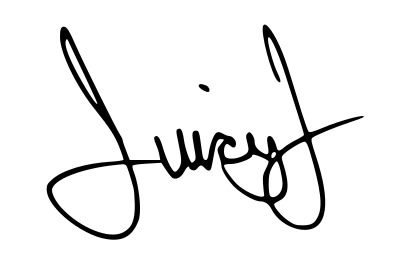
Signature of: juicy j